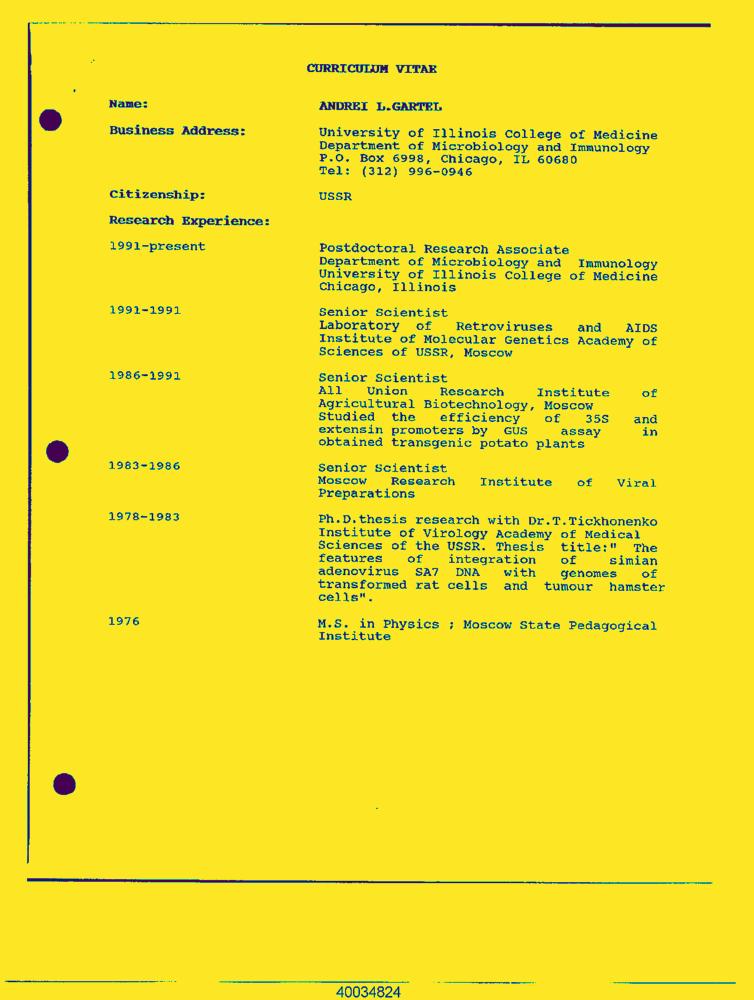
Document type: Resume-Doc